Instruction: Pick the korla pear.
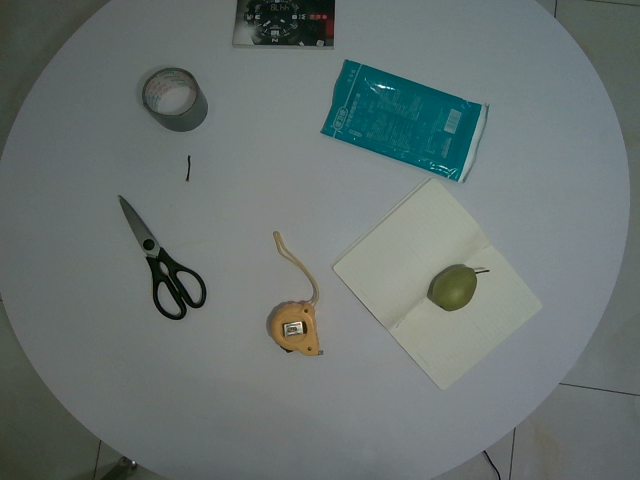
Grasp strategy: vertical